Question: What is the name of the tenant mentioned in the document?
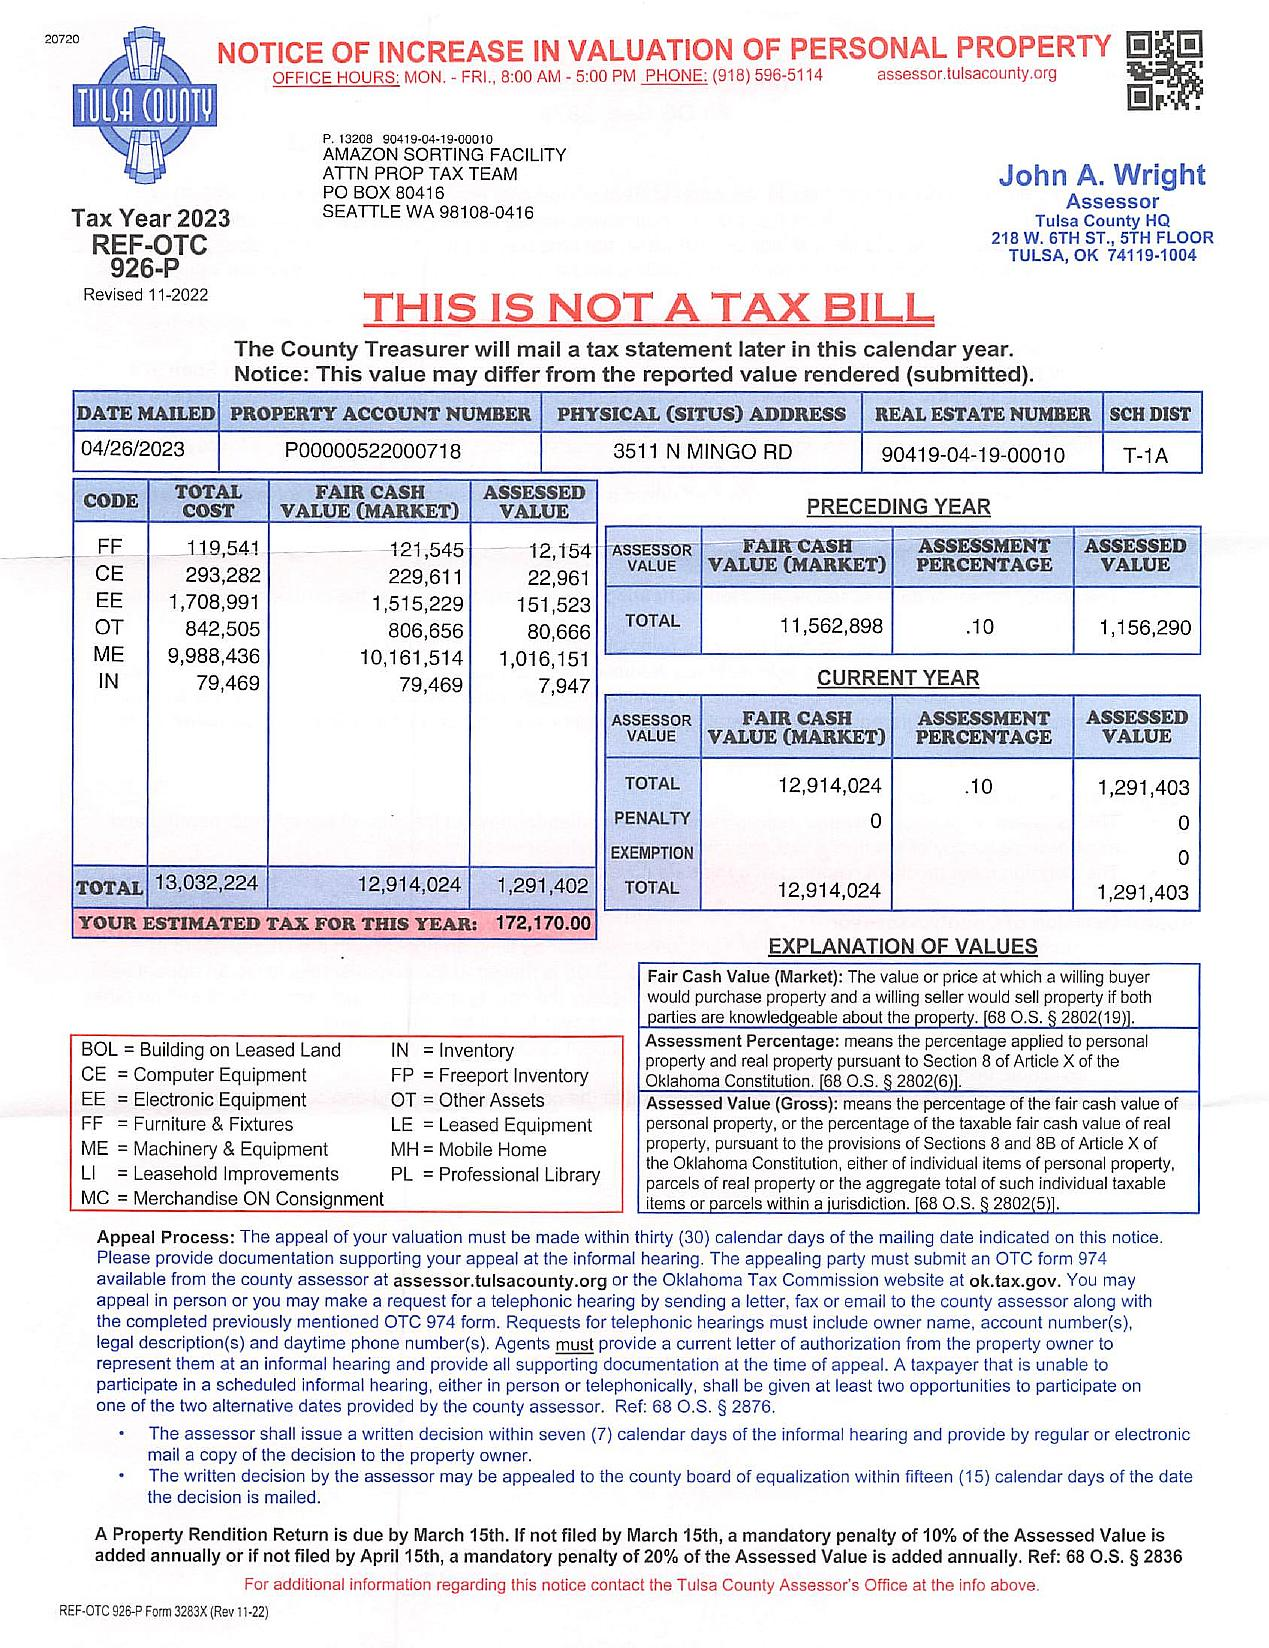
Answer: "AMAZON SORTING FACILITY ATTN PROP TAX TEAM"